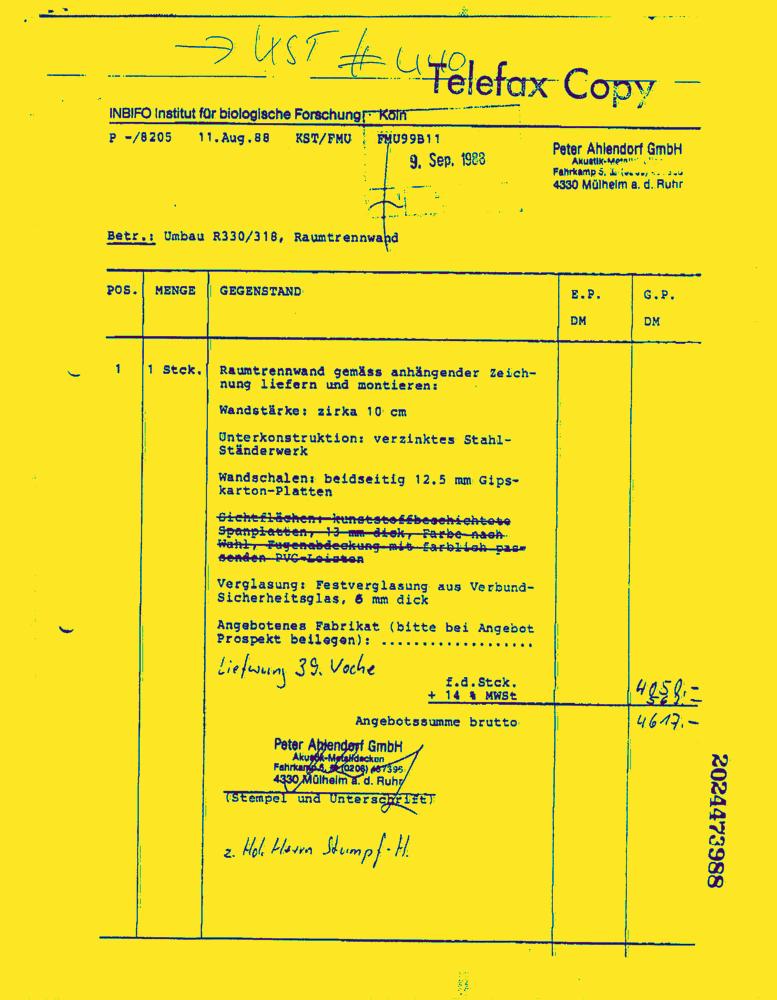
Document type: Invoice-Doc